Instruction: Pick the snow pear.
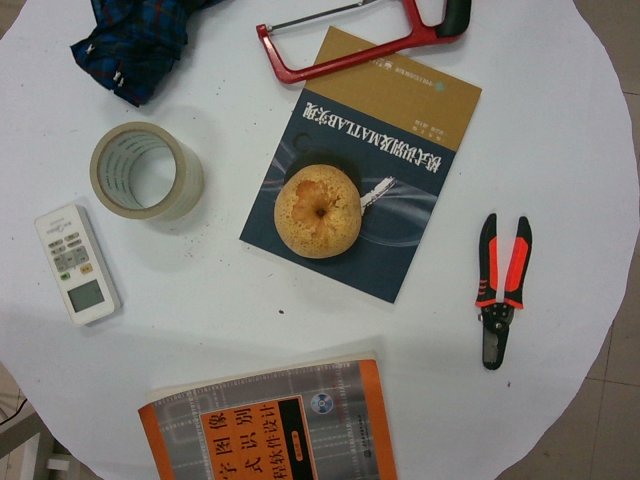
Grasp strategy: vertical